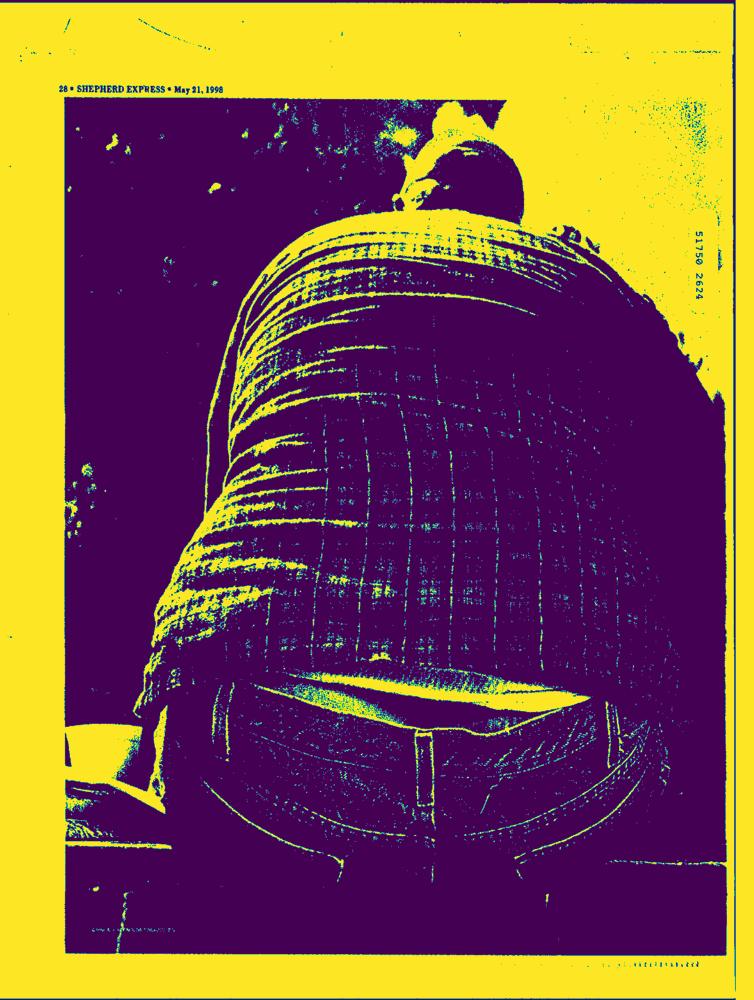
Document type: AD